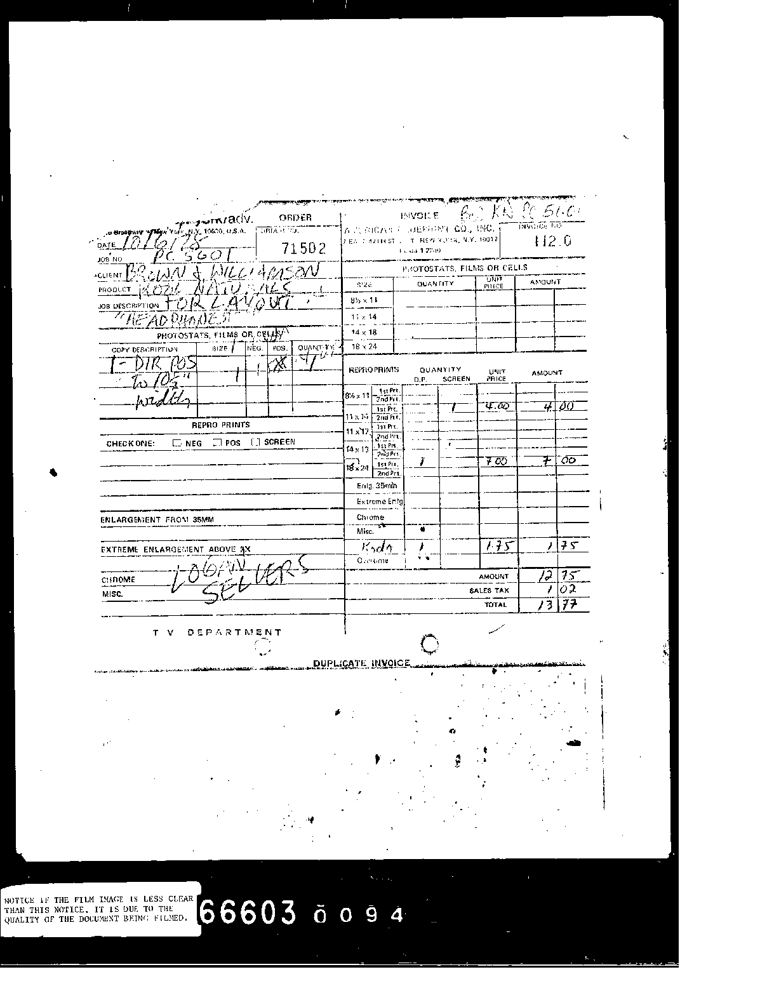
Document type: Invoice